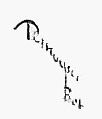
Signature of: albert demuyser